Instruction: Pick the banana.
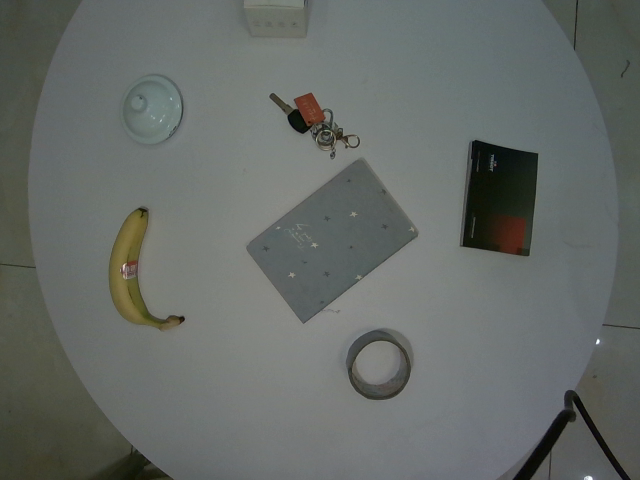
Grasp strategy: vertical